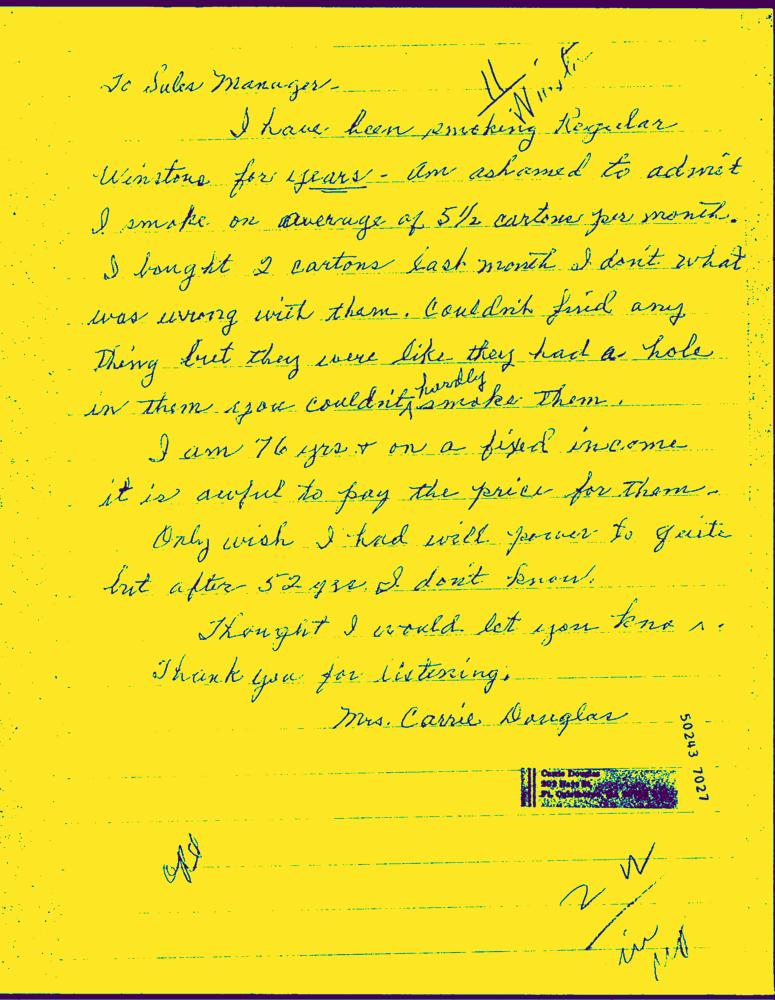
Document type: Hand-Written